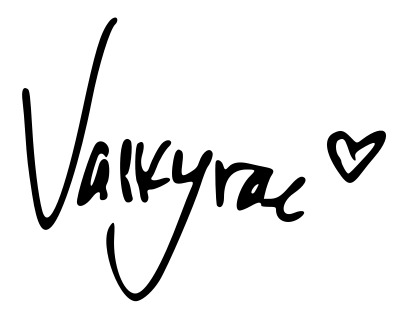
Signature of: valkyrae